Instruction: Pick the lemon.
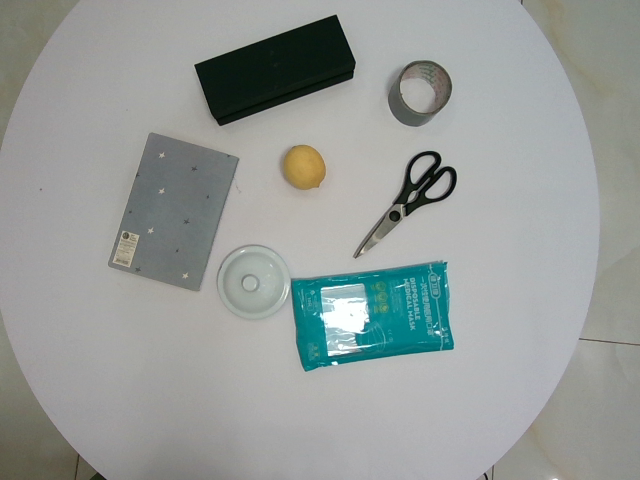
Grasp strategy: vertical